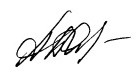
Signature of: anna popova